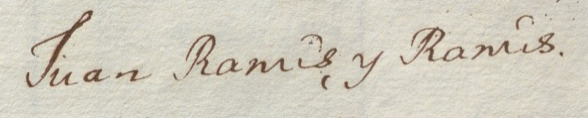
Signature of: juan ramis y ramis